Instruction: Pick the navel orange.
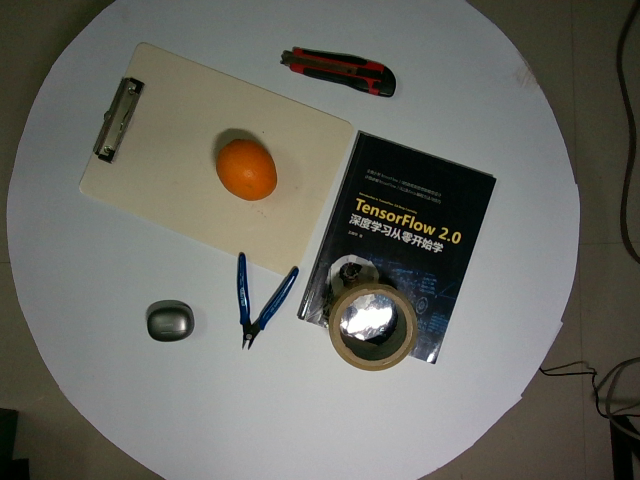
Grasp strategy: vertical